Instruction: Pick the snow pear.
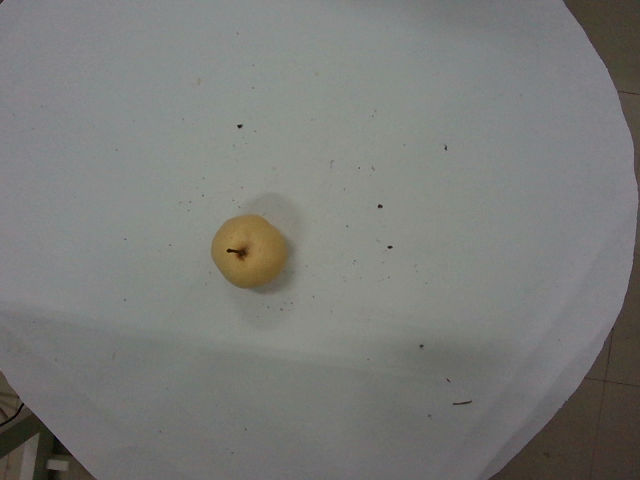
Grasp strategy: vertical